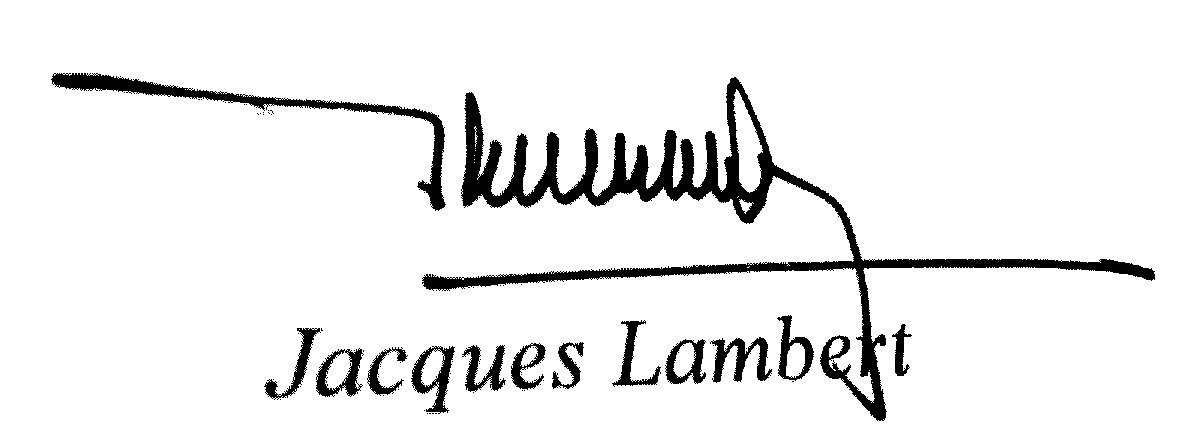
Signature of: jacques lambert